Question: What might the diagnosis be?
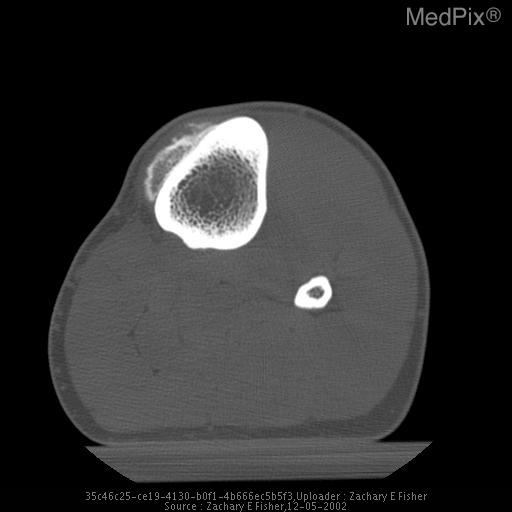
Answer: The possible diagnosis includes myositis ossificans
osteochondroma
periosteal sarcoma.